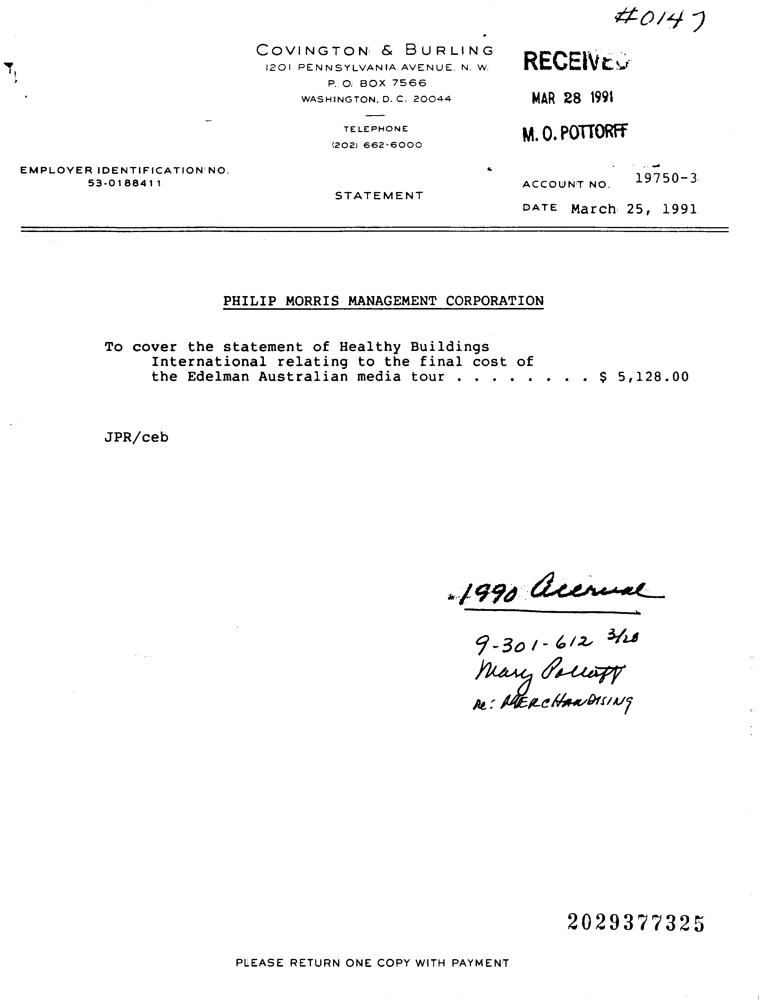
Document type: Invoice